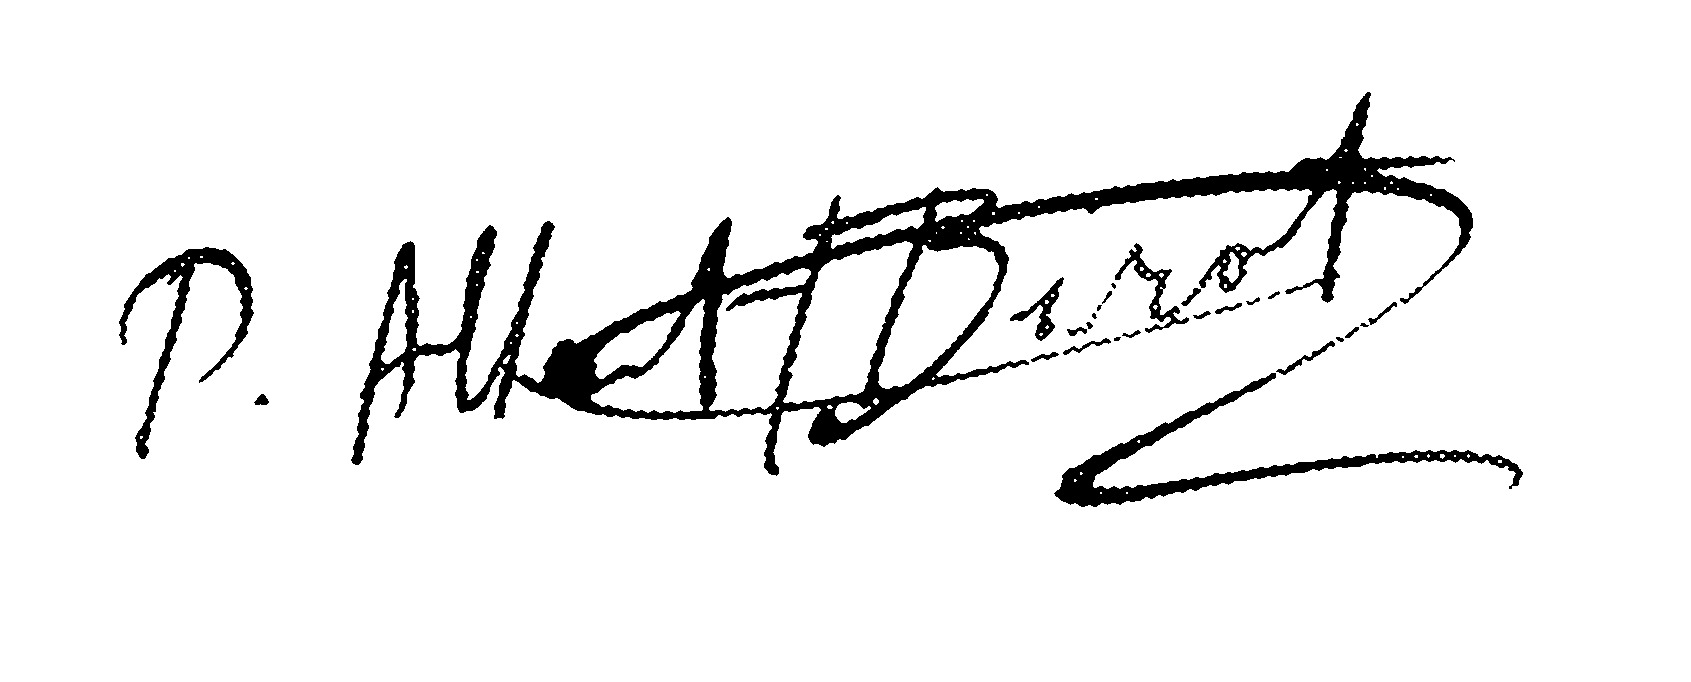
Signature of: pierre albert birot